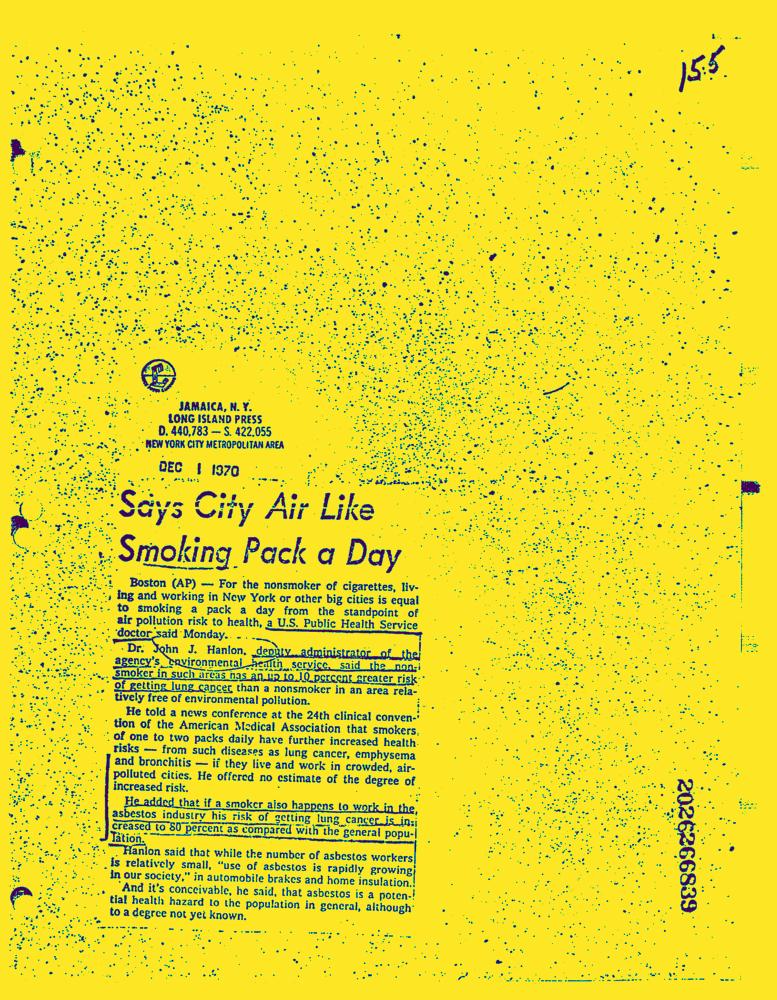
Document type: News-Article